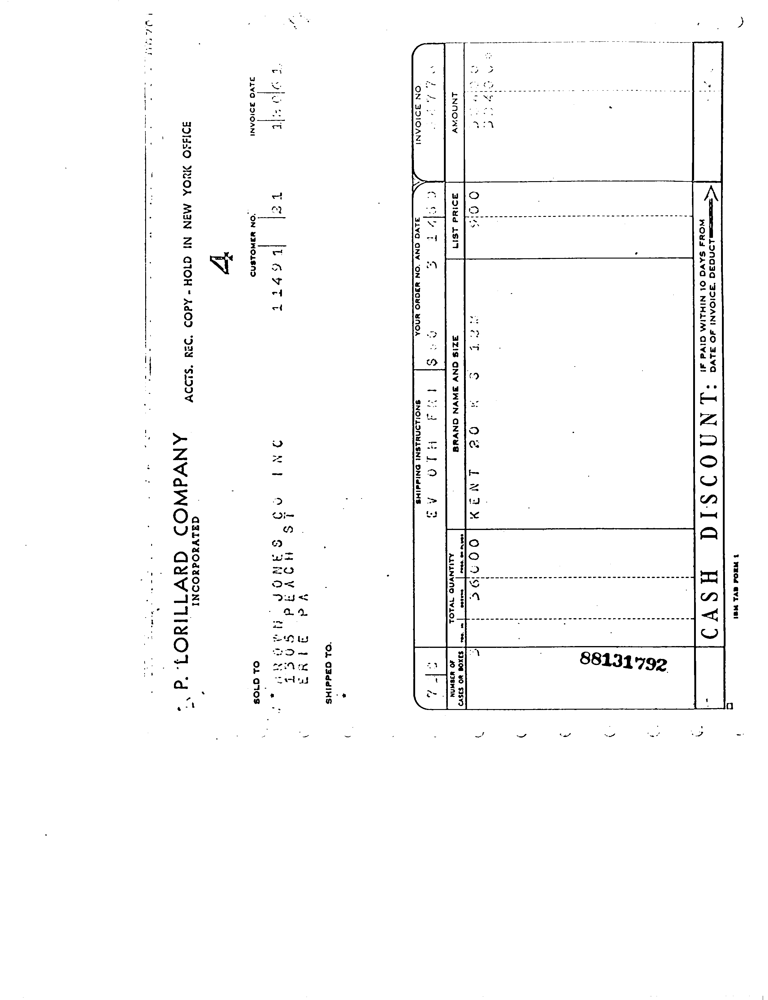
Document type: Invoice